Can you pull out the amount in words, numerical amount, payee's name, date of the cheque, and the bank's name from the image?
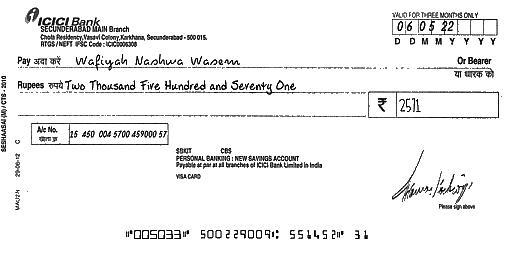
amt_in_words: Two Thousand Five Hundred and Seventy One
amt_in_figures: 2571
payee_name: Wafiyah Nashwa Wasem
bank_name: ICICI Bank
cheque_date: 06/05/22